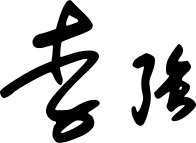
Signature of: li qiang